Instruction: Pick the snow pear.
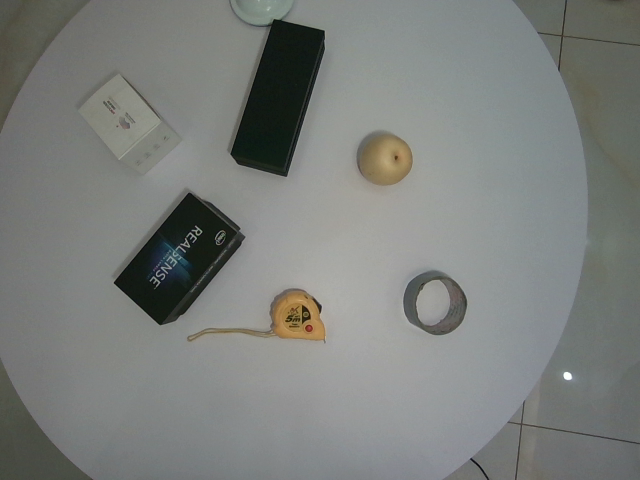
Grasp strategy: vertical